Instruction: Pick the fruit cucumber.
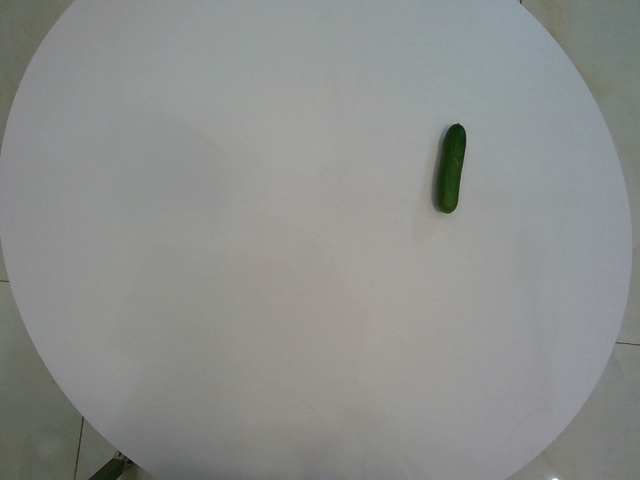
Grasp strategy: vertical